Question: What are the imaging findings?
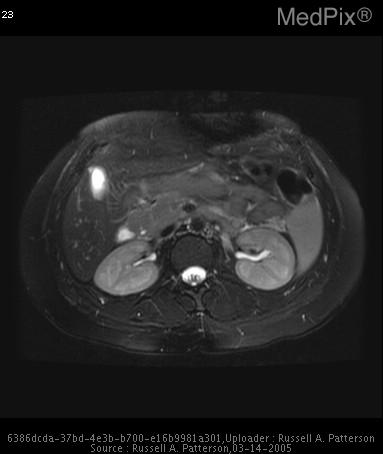
Answer: The imaging shows US:  Contracted gallbladder with gallstones suggestive of cholecystitis
                             MRCP: Multiple gallstones within gallbladder, small amt. of fluid around gallbladder, and thickening of gallbladder wall.  No evidence of intrahepatic or extrahepatic ductal dilatations or of luminal stone within the common bile duct MRI Image.